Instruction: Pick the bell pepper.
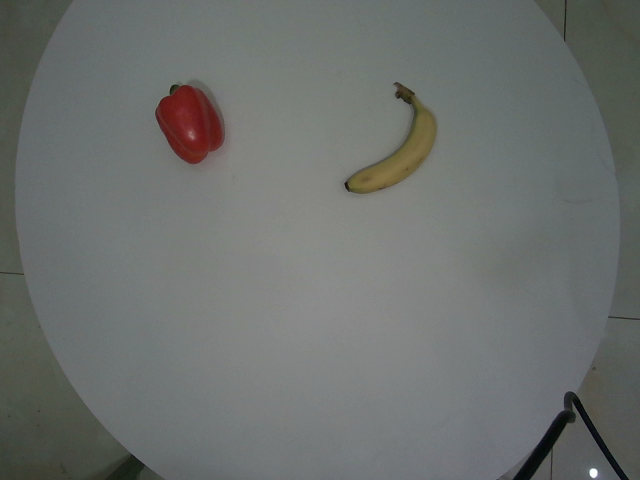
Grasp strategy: vertical